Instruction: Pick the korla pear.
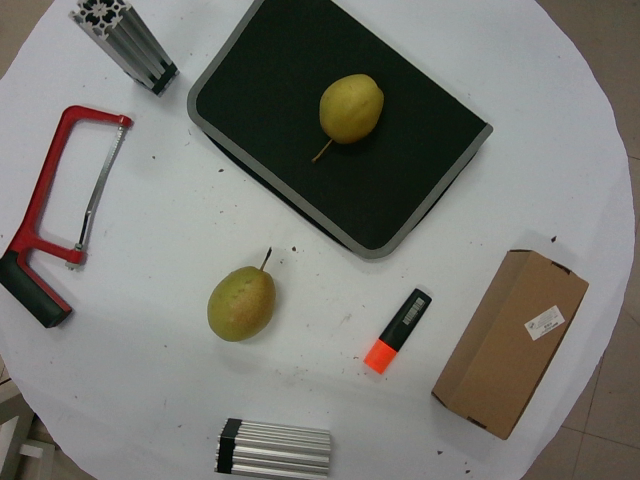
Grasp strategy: vertical